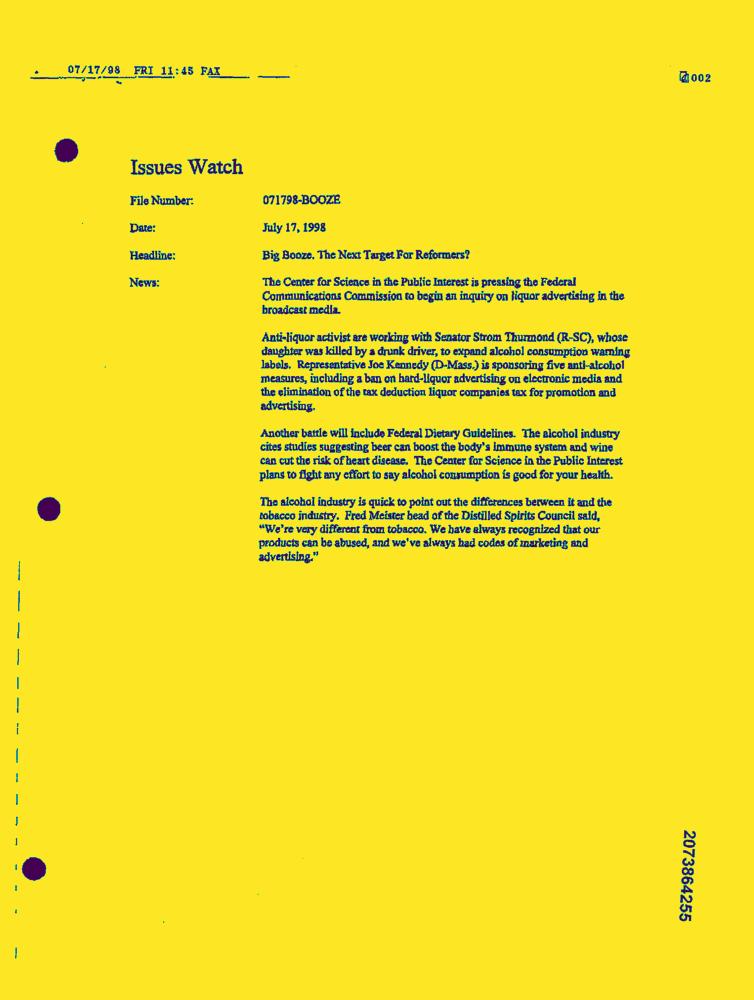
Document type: News-Article